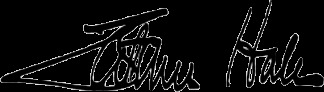
Signature of: fletcher hale